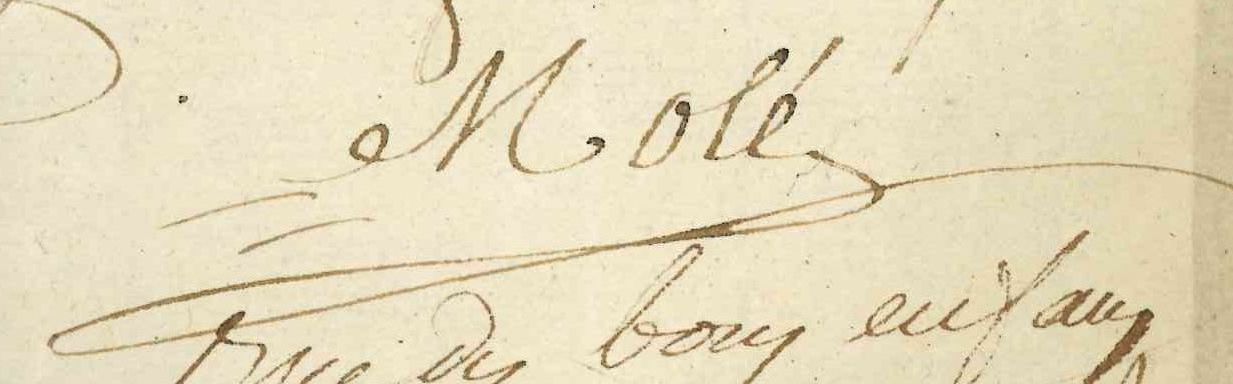
Signature of: dalainville